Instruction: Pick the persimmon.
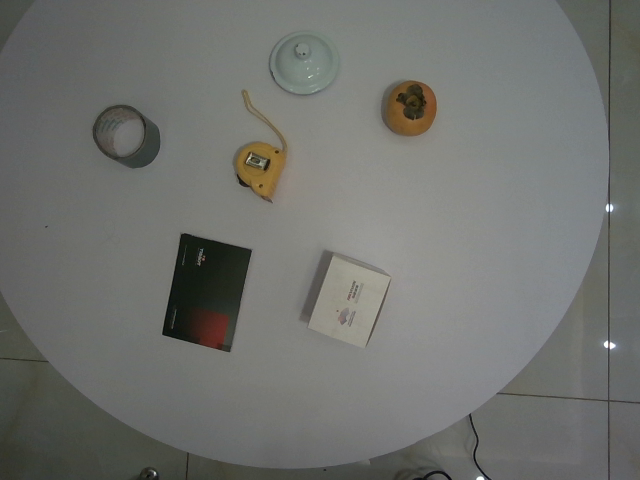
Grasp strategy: vertical